Question: What do the imaging results show?
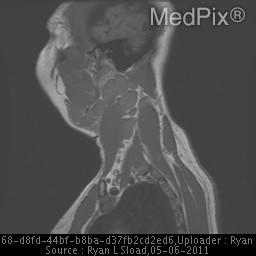
Answer: The imaging shows Significant bilateral neck adenopathy. Confluent left parotid and periparotid nodal mass with largest single node measuring 2.7cm x 1.9cm.  Numerous other left level II and III nodes with largest measuring 3.6cm x 2.1cm.  Mediastinal and bihilar adenopathy. Sagittal view demonstrating enlarged superficial/deep cervical and submandibular lymph nodes..